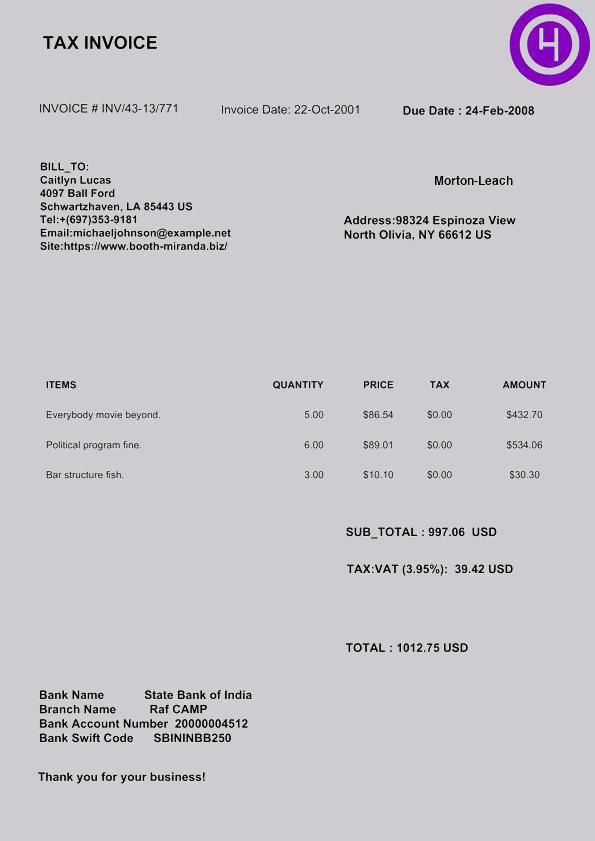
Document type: Invoice